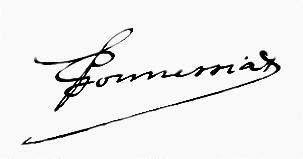
Signature of: françois gonnessiat